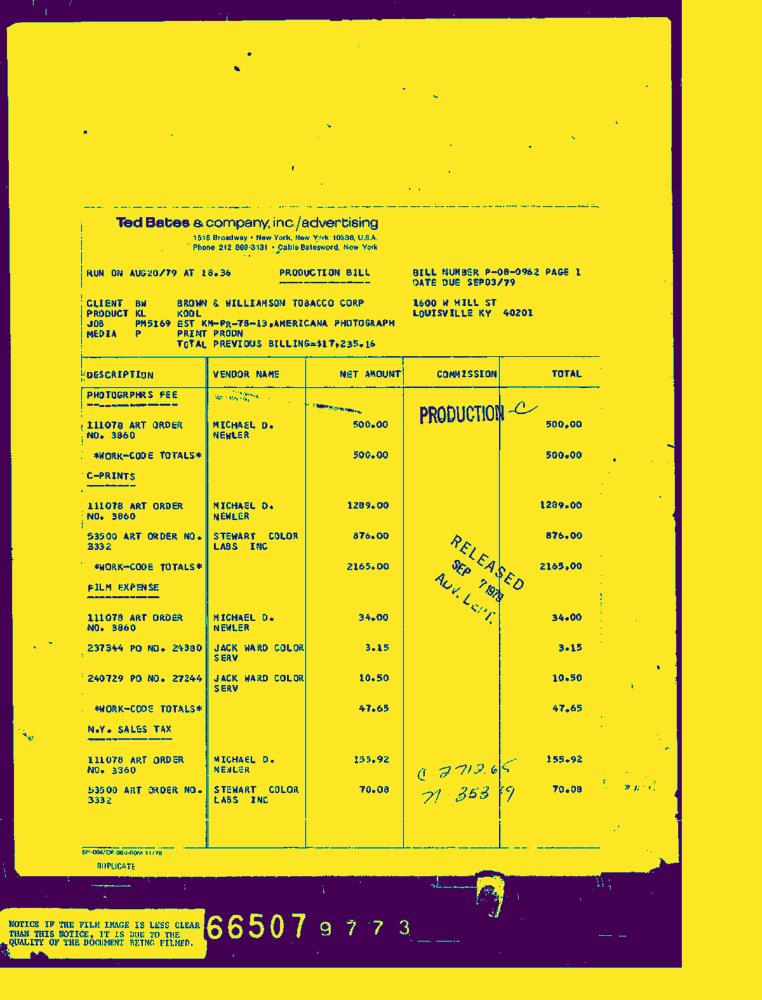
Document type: Invoice-Doc